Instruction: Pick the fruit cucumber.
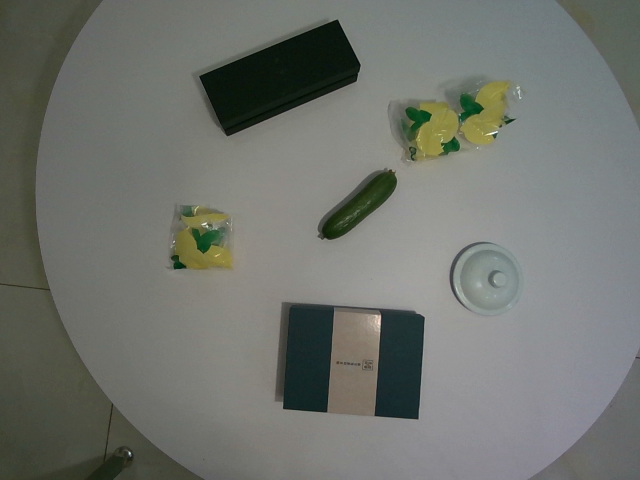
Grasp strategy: vertical